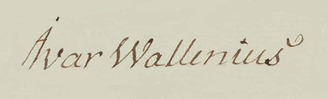
Signature of: ivar wallenius